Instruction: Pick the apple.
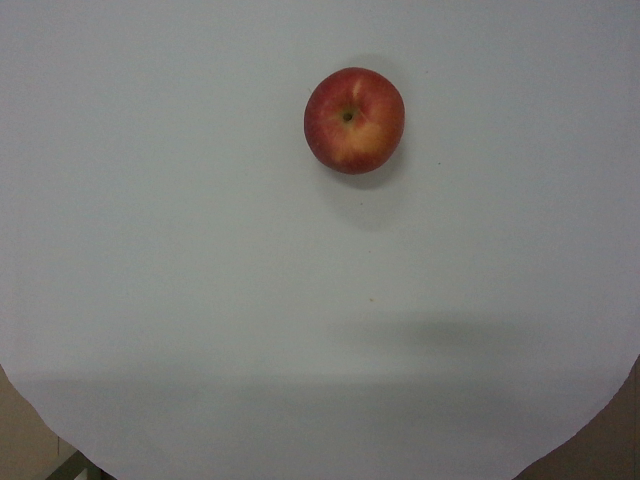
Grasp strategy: vertical